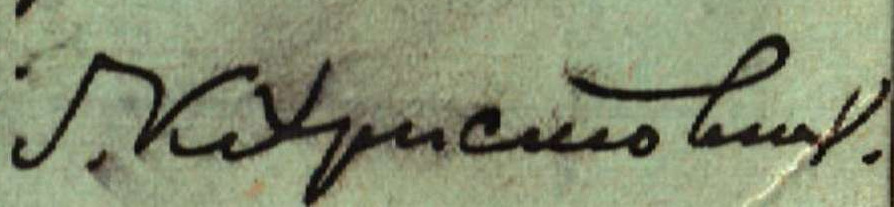
Signature of: georgi hristovich